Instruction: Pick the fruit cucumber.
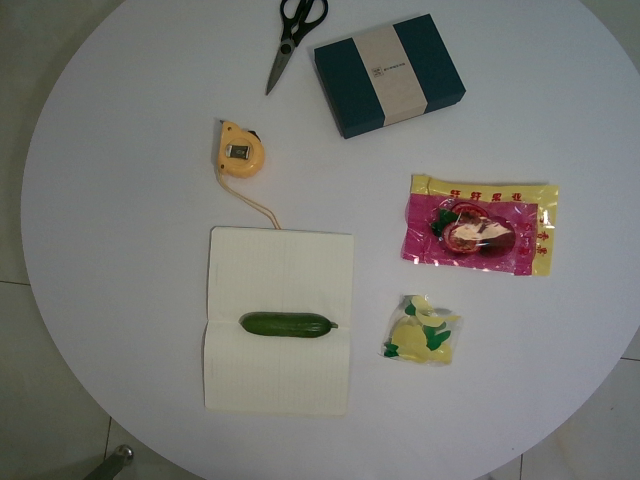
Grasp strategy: vertical